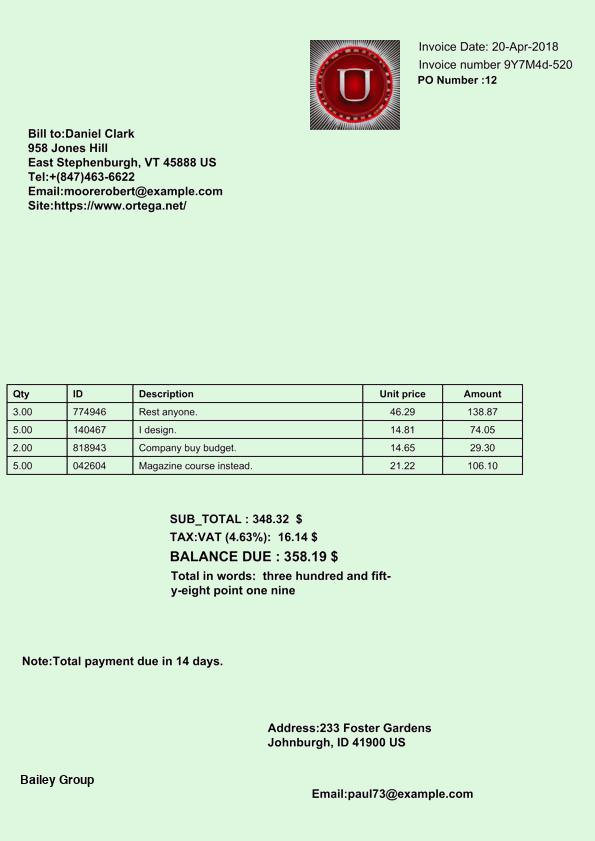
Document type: Invoice